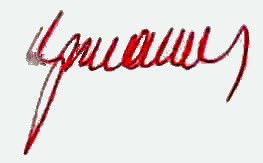
Signature of: vladimir krizhanovsky